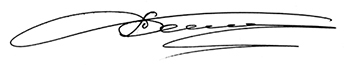
Signature of: q4395725